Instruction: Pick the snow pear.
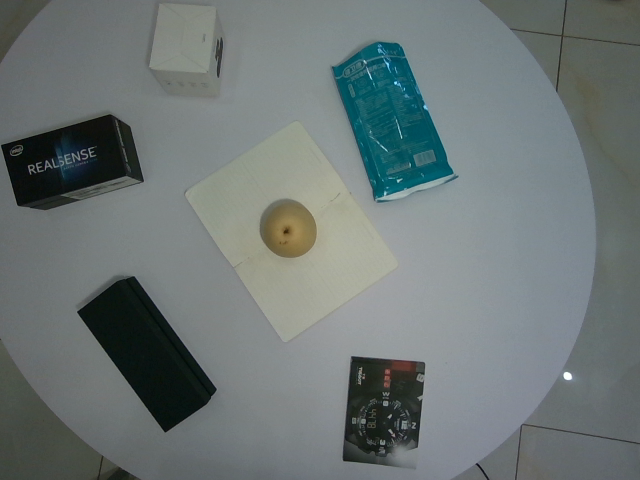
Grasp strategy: vertical